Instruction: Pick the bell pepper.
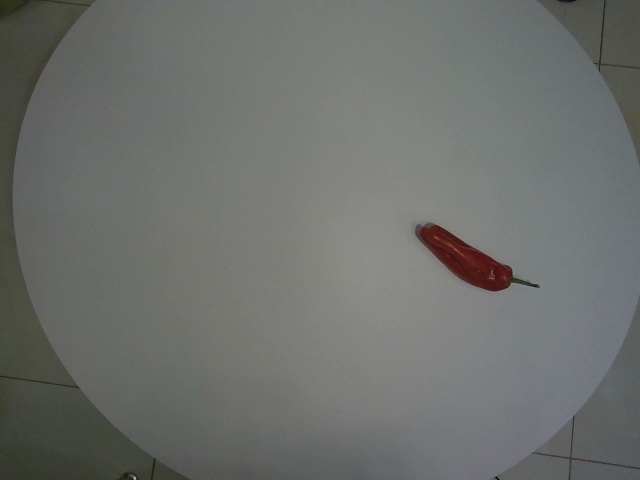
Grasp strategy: vertical